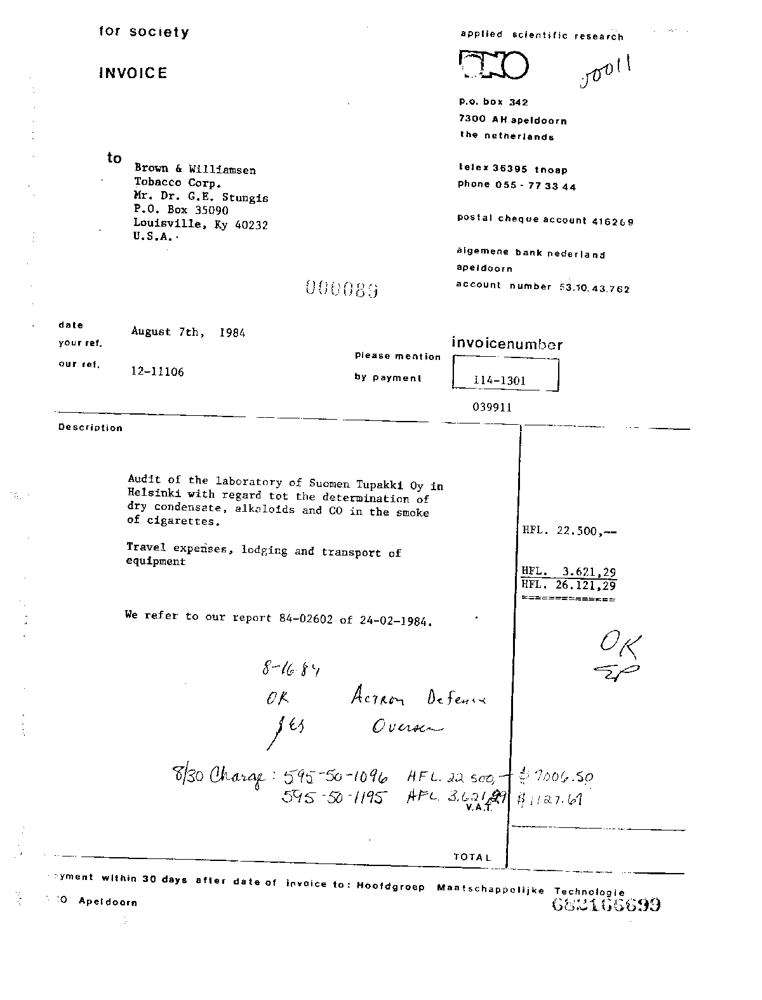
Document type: Invoice